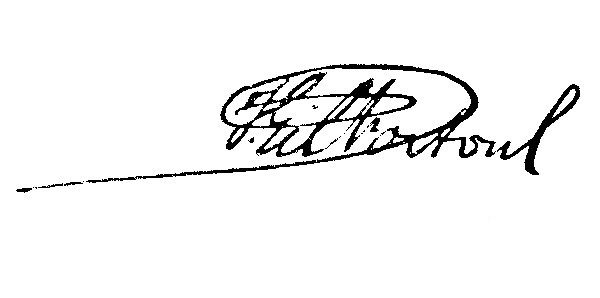
Signature of: josé gil fortoul